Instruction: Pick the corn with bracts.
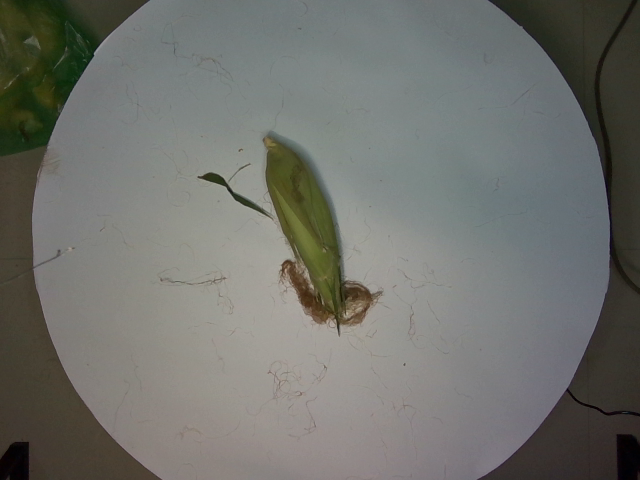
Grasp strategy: vertical